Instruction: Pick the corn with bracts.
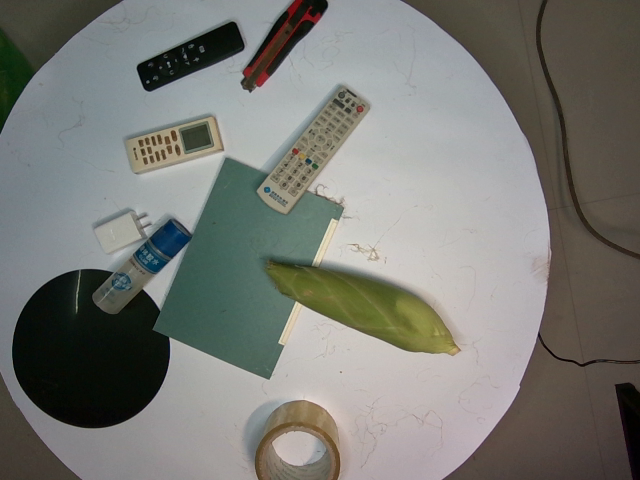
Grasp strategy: vertical